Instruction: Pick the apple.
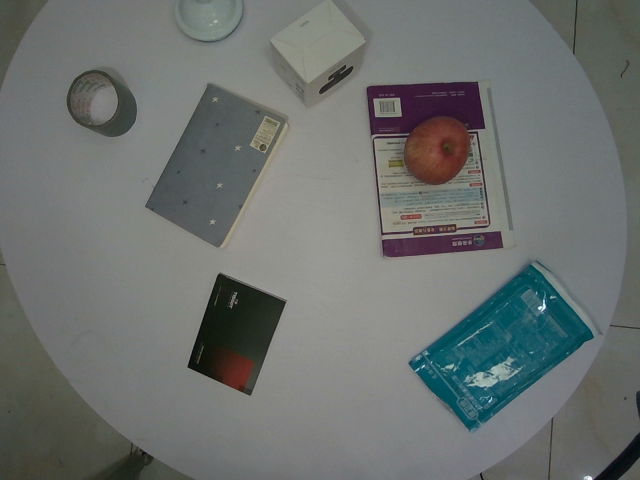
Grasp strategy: vertical